Question: How does the patient history play a role?
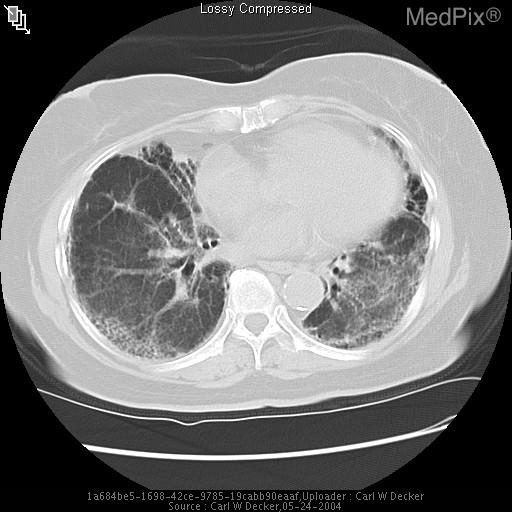
Answer: The patient's history of 74 yo female with history of leukemia and COPD now with acute onset of shortness of breath. is key in understanding the case.